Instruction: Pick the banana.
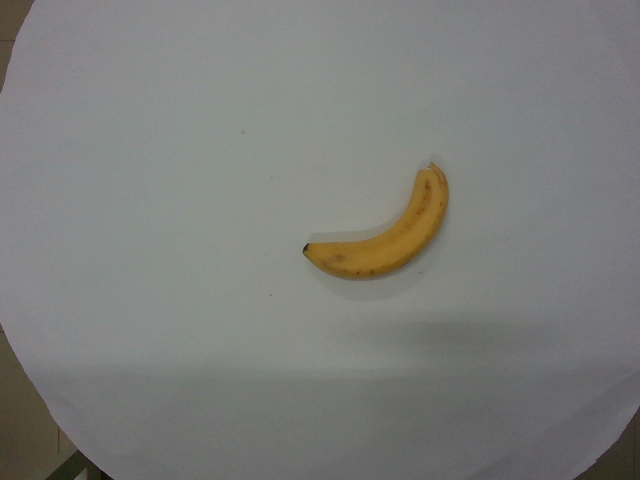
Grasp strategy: vertical